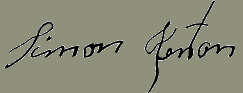
Signature of: simon kenton